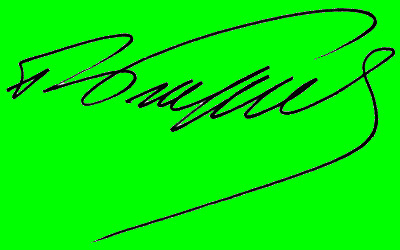
Signature of: georgy barsanov